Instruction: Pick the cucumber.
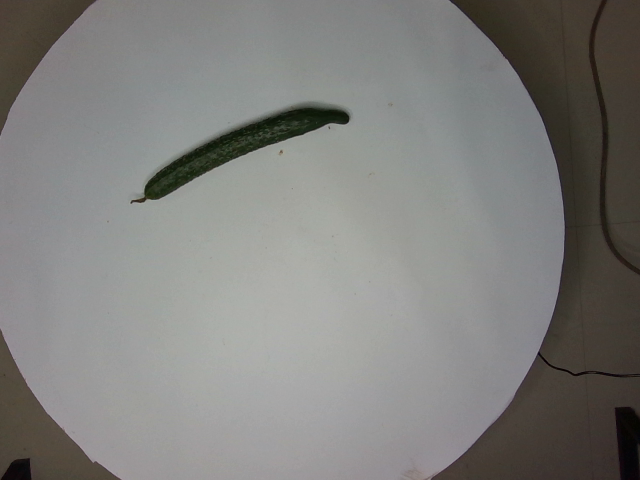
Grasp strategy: vertical